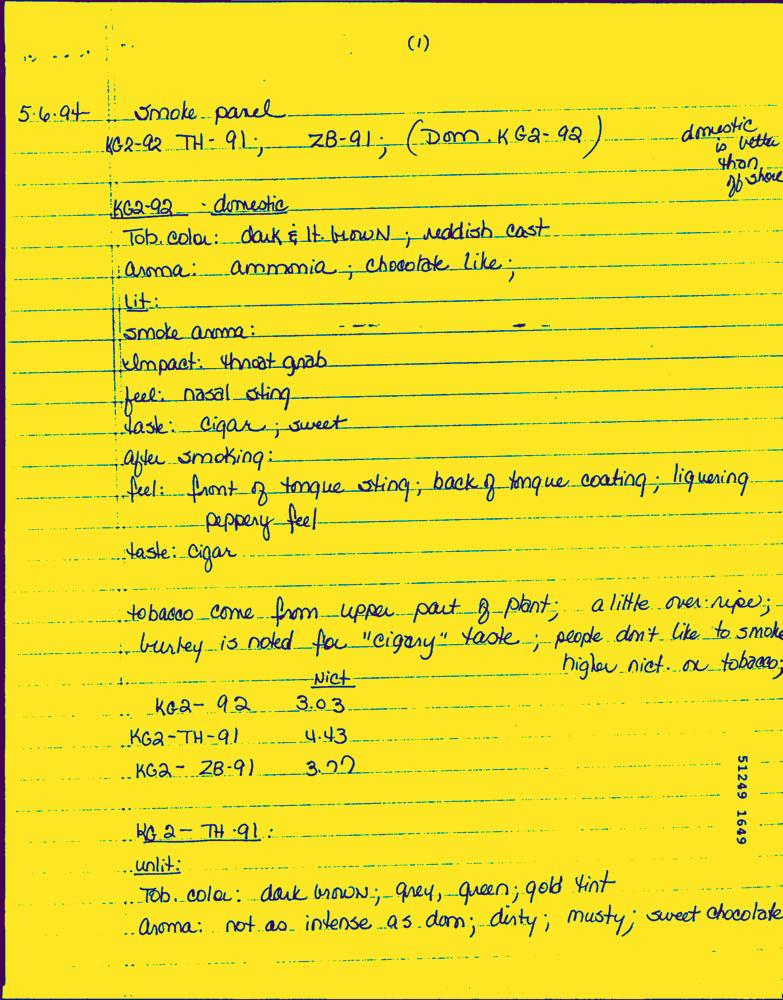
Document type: Hand-Written